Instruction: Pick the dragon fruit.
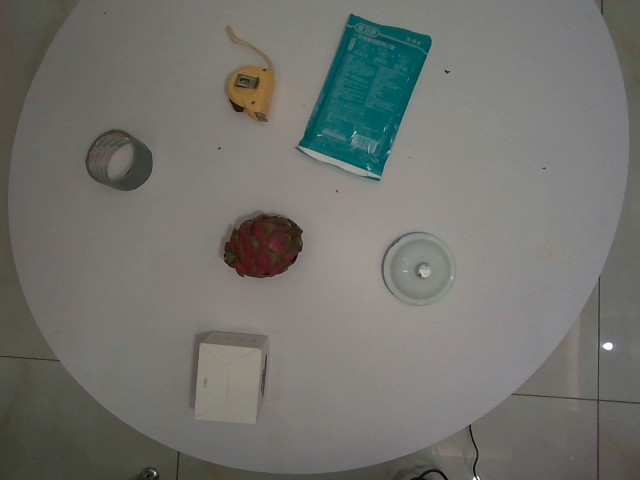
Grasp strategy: vertical